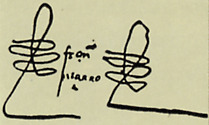
Signature of: francisco pizarro